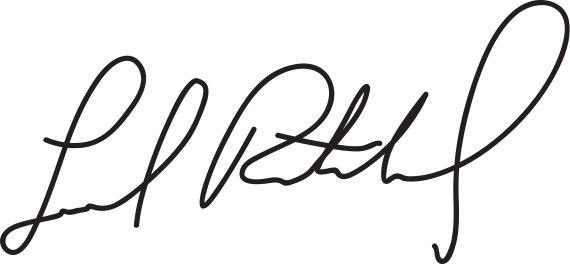
Signature of: luke ravenstahl